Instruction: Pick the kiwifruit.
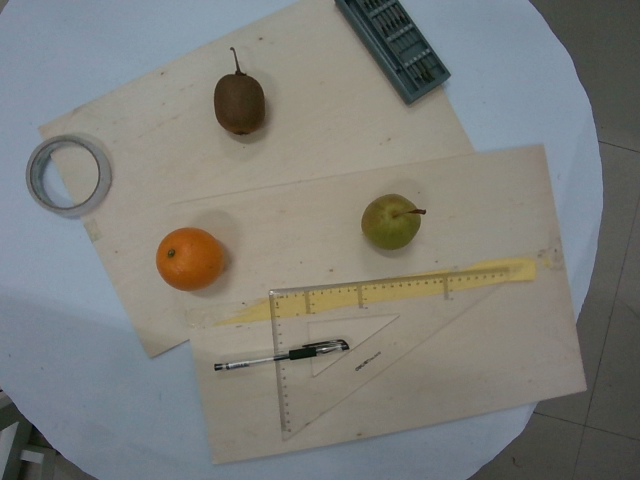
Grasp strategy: vertical